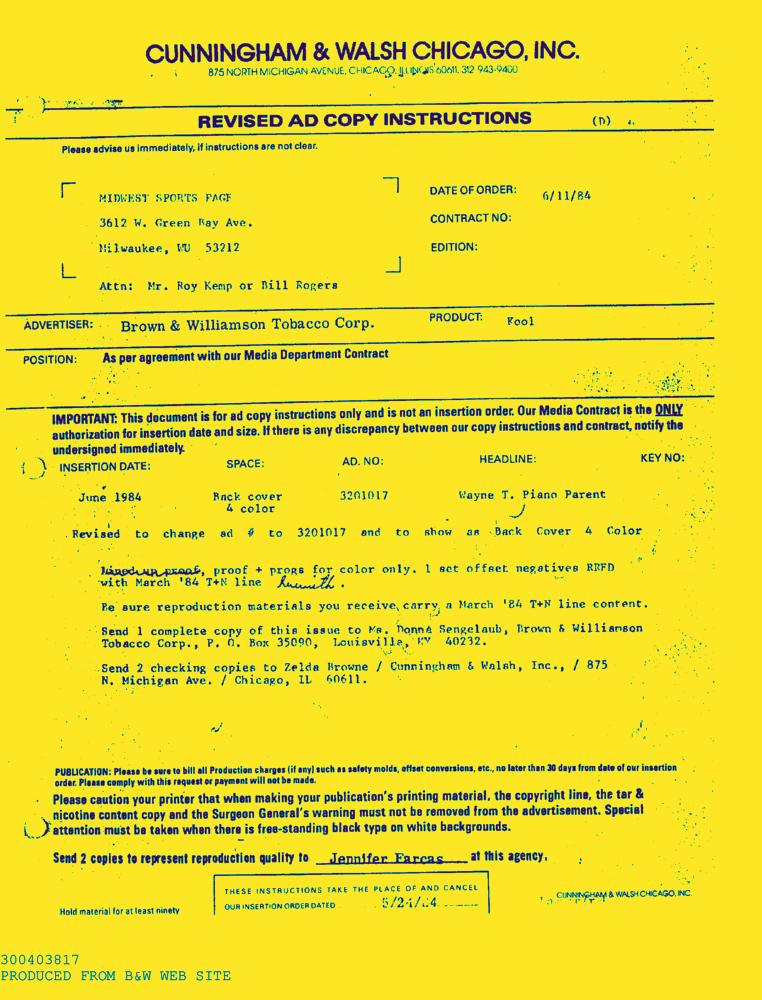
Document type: AD